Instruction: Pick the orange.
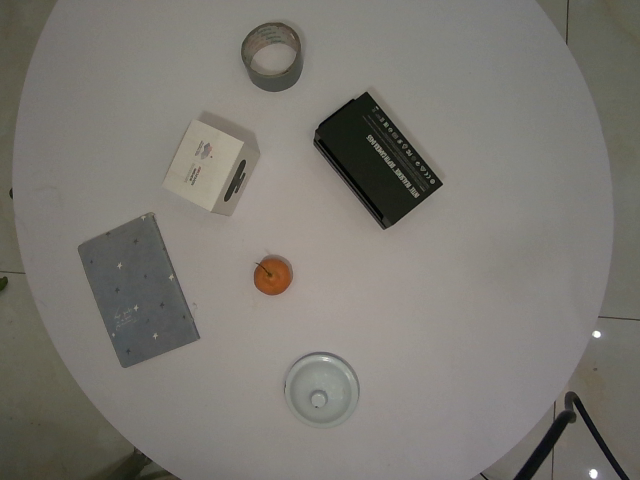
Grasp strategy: vertical